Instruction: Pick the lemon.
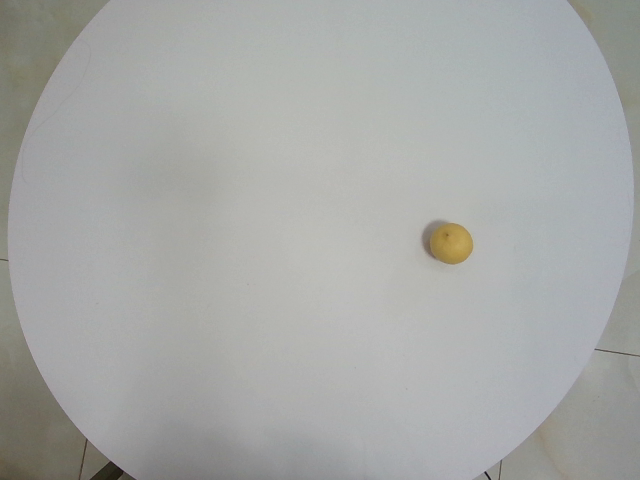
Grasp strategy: vertical